Question: What type of tax is indicated in the document, personal property or real estate?
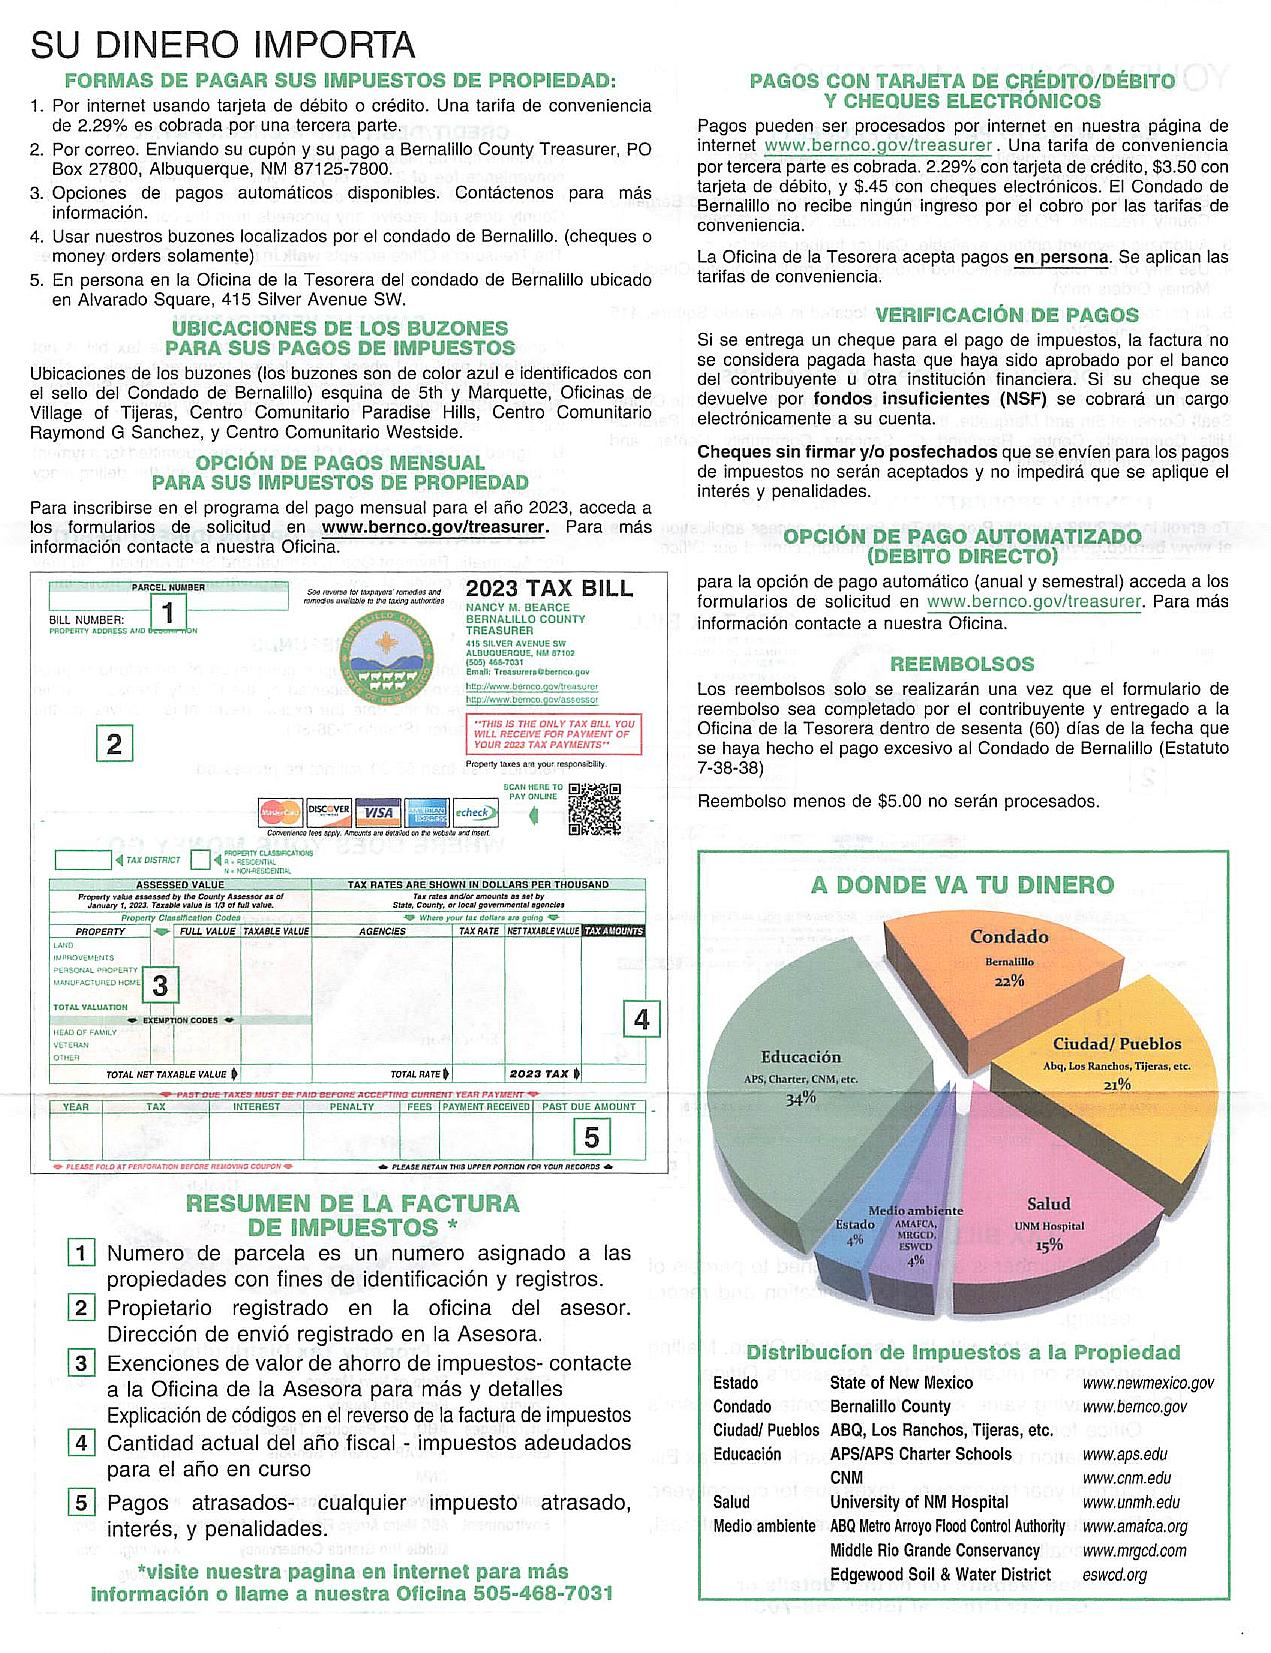
Answer: "Real Estate Tax"